Question: Describe the condition in detail:
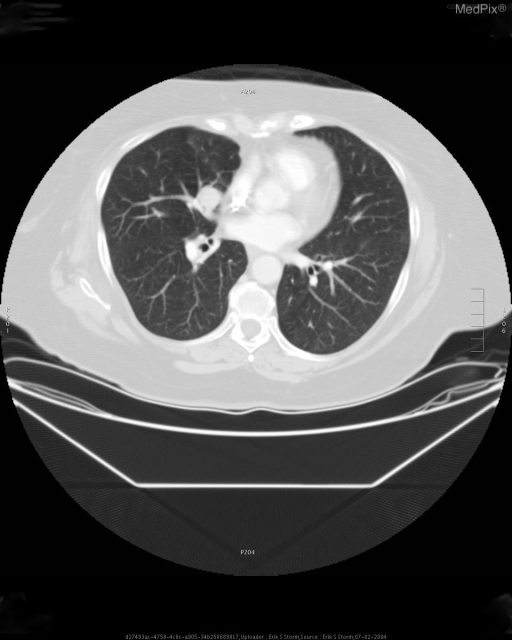
Answer: The disease is discussed as: Carcinoids are neuroendocrine neoplasms that are considered malignant based on potential for metastasis (15%)—typically to the liver, bone, adrenals, and brain.  While the vast majority of carcinoids arise in the GI tract (~90%), bronchial carcinoid accounts for 1-2% of all lung neoplasms. These lesions are classified from low grade (typical) to high grade (atypical).  Both extremes have similar imaging features, with the majority of lesions being centrally located, well-defined, and round-to-ovoid in shape.  Calcifications are common; there is no association with tobacco use.  Typical age at presentation is wide, with a mean of 45 years, affecting males and females equally.

Approximately 20% of bronchial carcinoids arise peripherally, distal to the segmental bronchi.  The majority of these neoplasms are of the atypical subtype.  Both typical and atypical subtypes can be associated with hilar and mediastinal lymphadenopathy; hyperplasia results from repeated post-obstructive infections or metastasis.  Local nodal metastasis is more common in atypical carcinoids.

Given the majority of bronchial carcinoids arise within or adjacent to the central bronchi, the most common presenting symptoms are secondary to obstruction with resultant infection or air-trapping.  The lesions tend to be vascular, and hemotypsis is the presenting symptom in ~50%.  Up to 25% of patients are asymptomatic.

Prognosis is dependent on the subtype, with typical carcinoids having 92% 5-year and 76% 15-year survival rates.  Atypical lesions carry a somewhat more dismal 69% and 52% 5/15-year survival rate.  Treatment is by surgical excision.